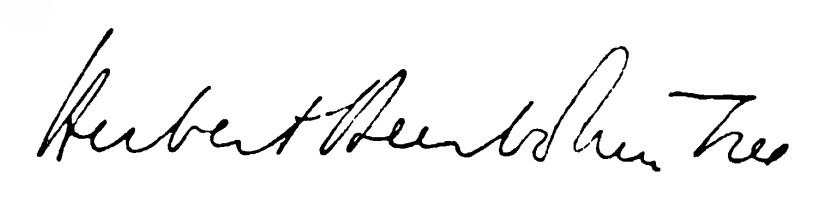
Signature of: herbert beerbohm tree